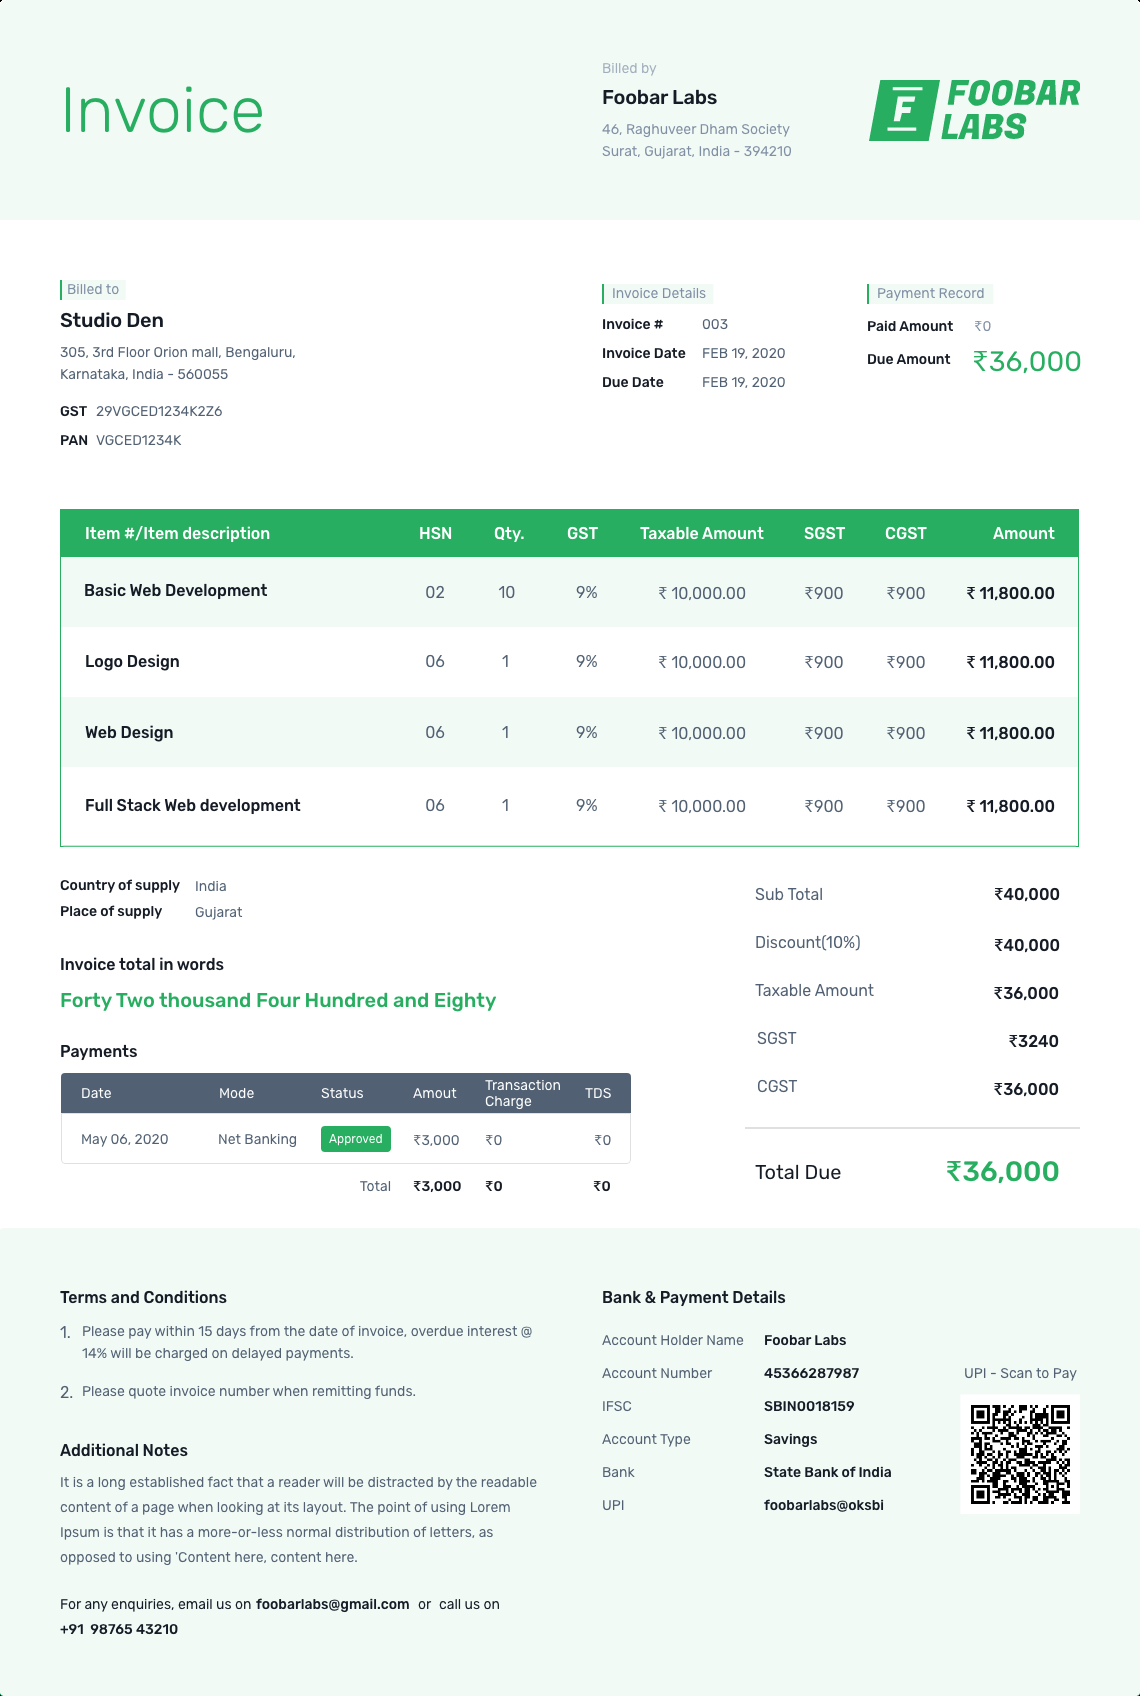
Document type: Invoice